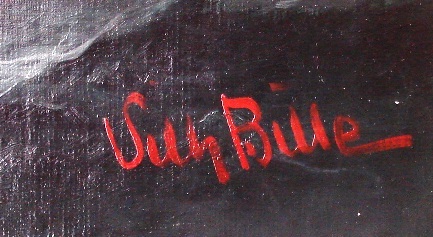
Signature of: vilhelm bille